Question: What jurisdiction, city, or county is the document associated with?
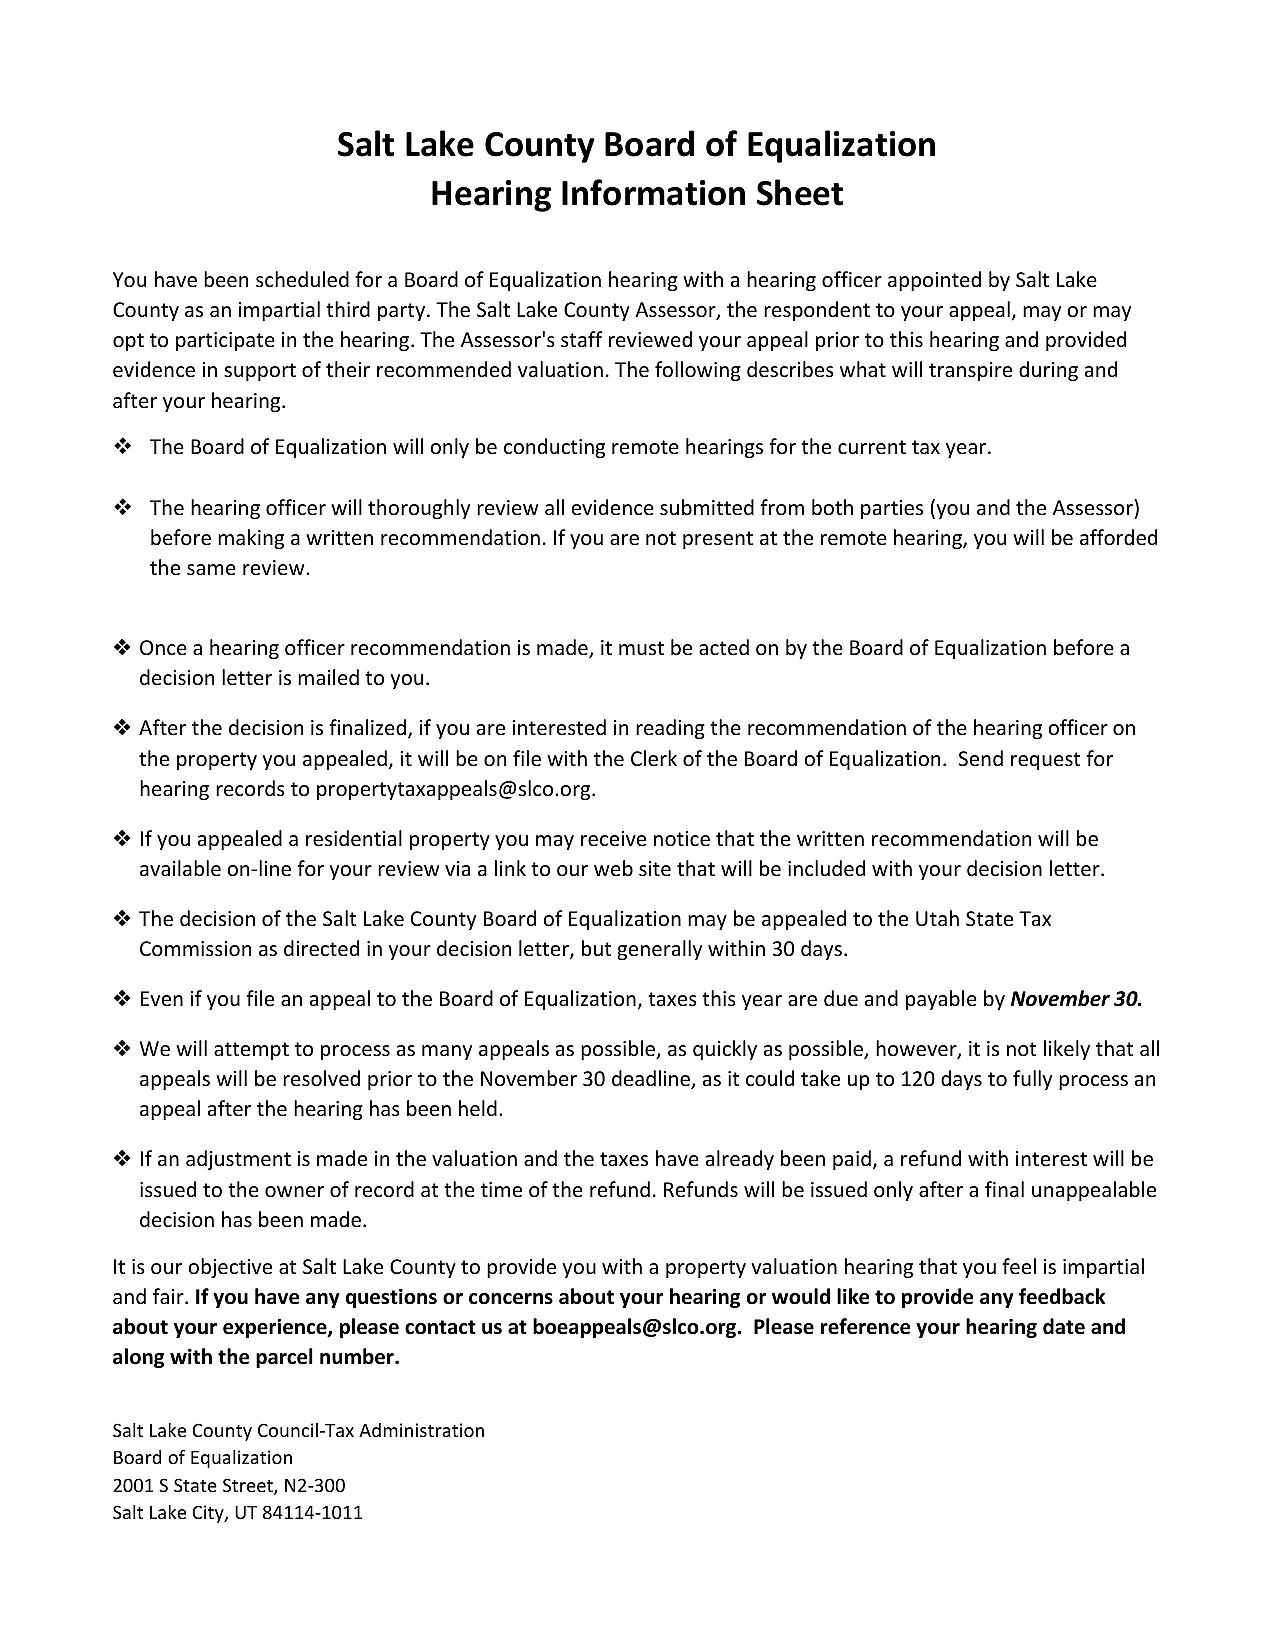
Answer: "Salt Lake County"